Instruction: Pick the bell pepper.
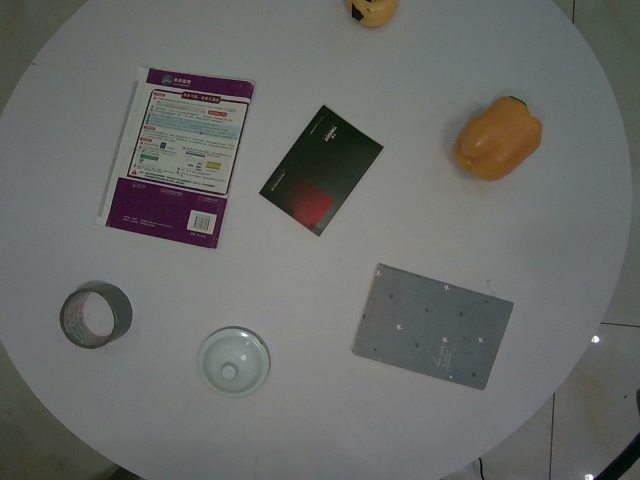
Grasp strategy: vertical